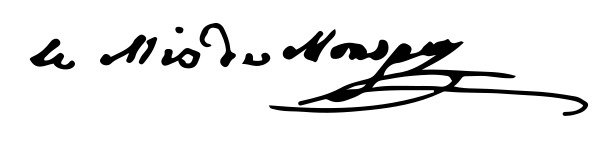
Signature of: louis de monspey